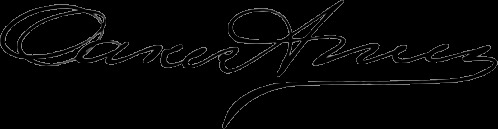
Signature of: oakes ames